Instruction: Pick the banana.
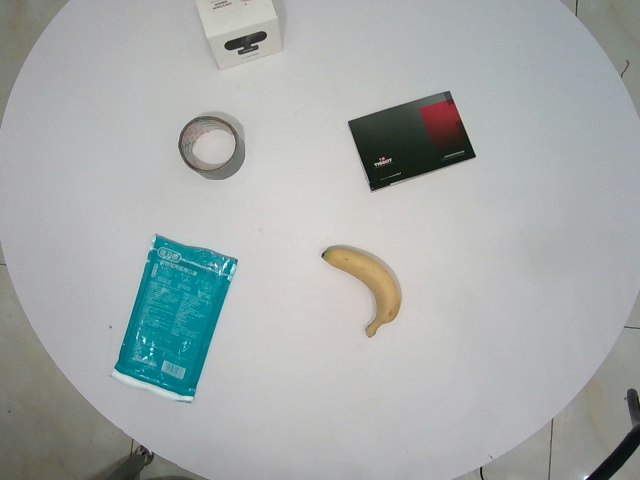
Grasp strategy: vertical